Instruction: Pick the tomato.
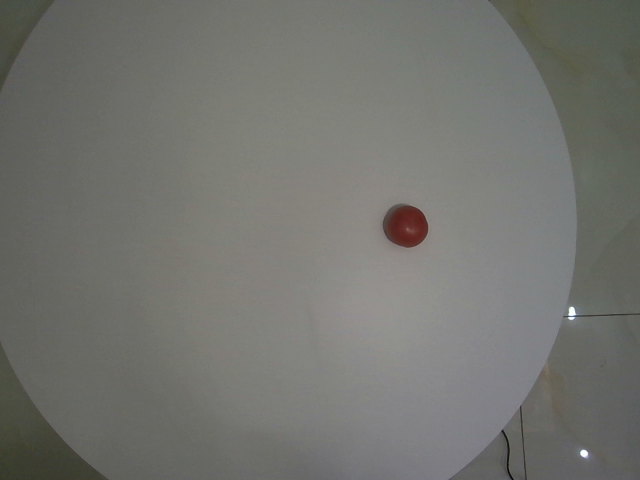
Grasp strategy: vertical